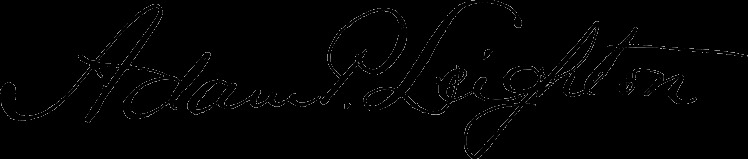
Signature of: adam phillips leighton